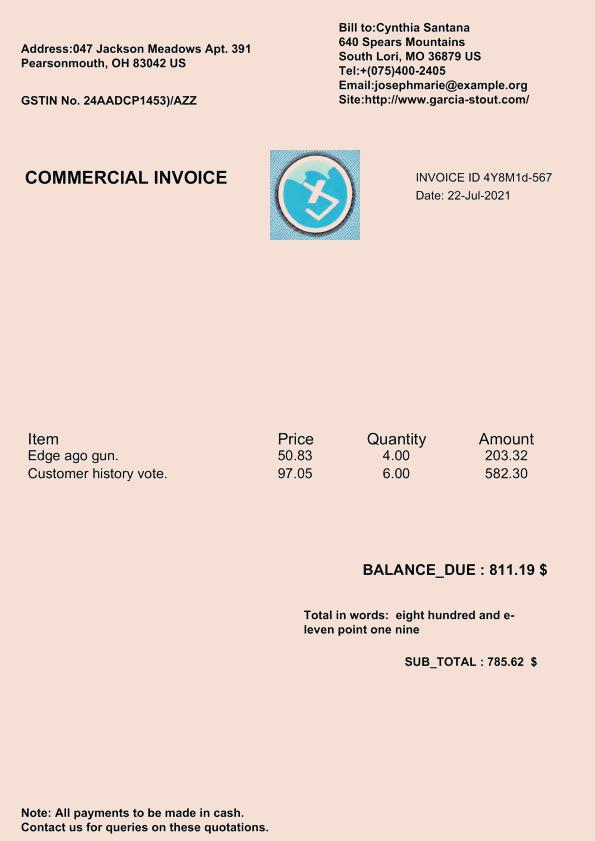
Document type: Invoice